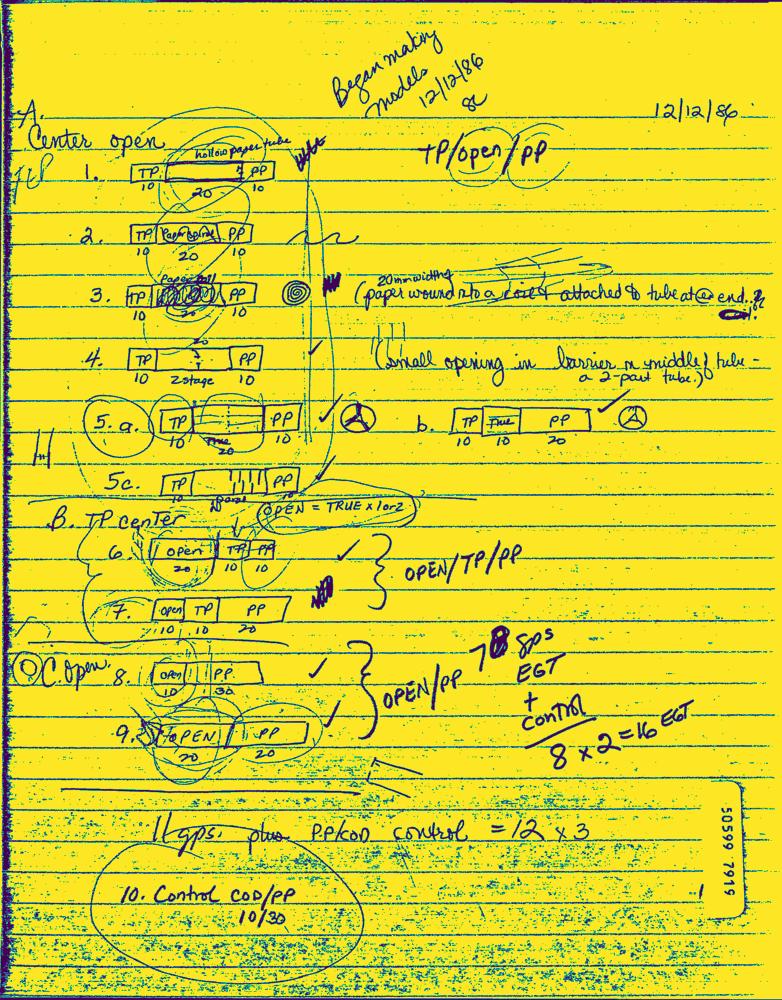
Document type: Hand-Written